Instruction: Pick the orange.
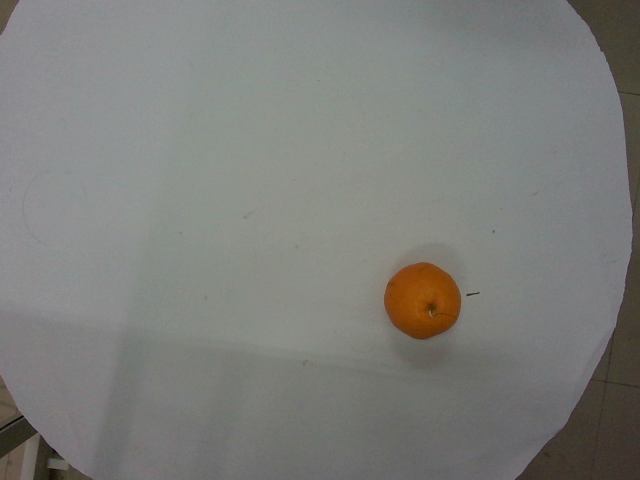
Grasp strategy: vertical